Question: Which state is mentioned in the document?
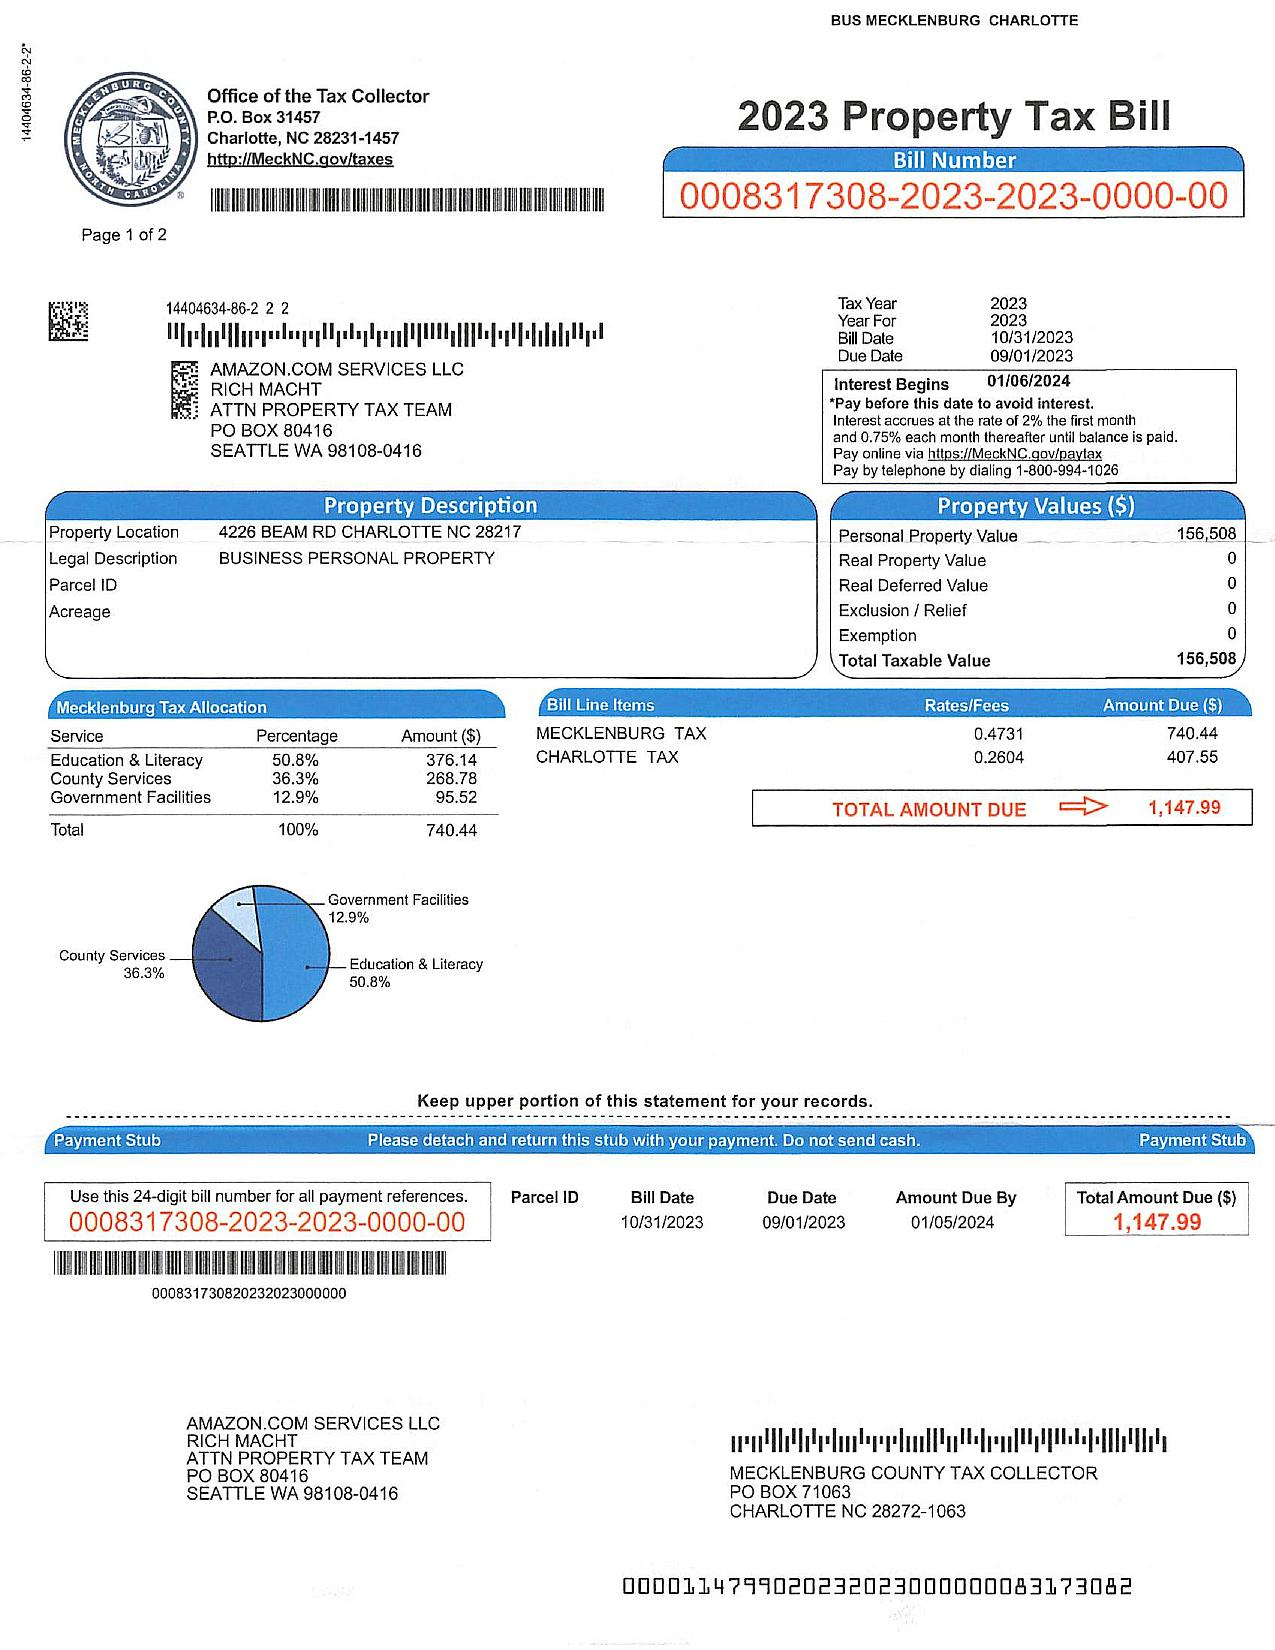
Answer: "NC"